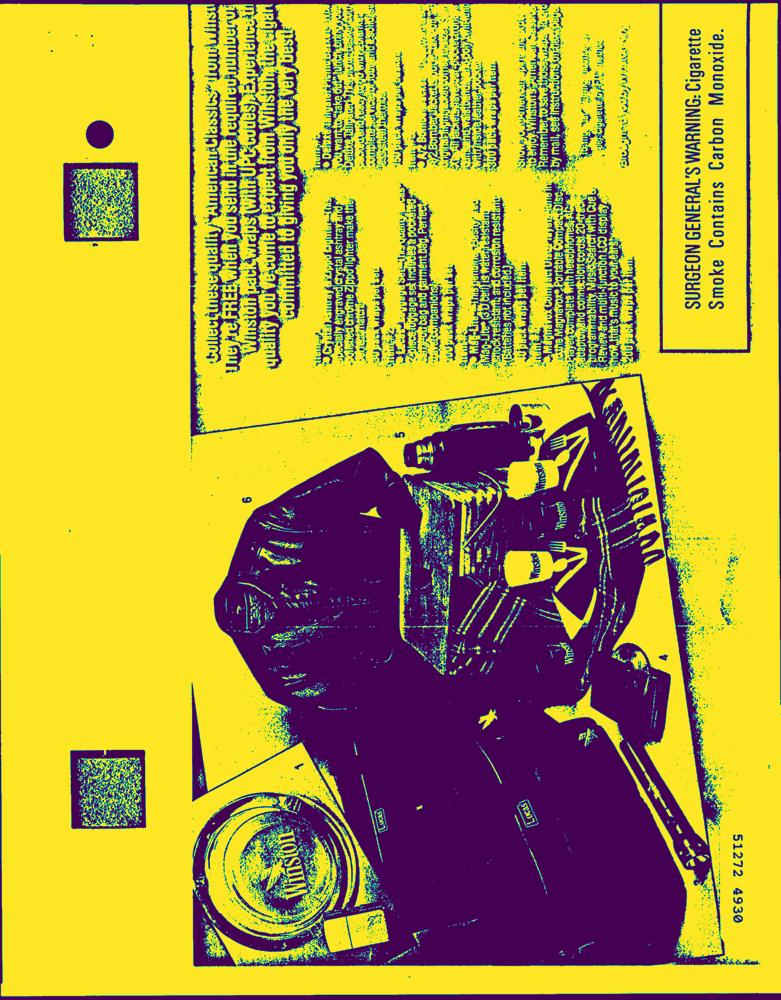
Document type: AD